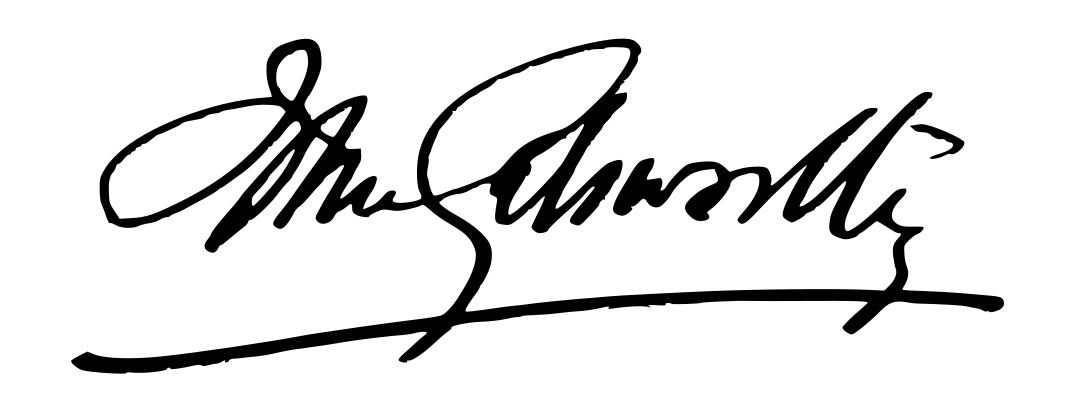
Signature of: john galsworthy